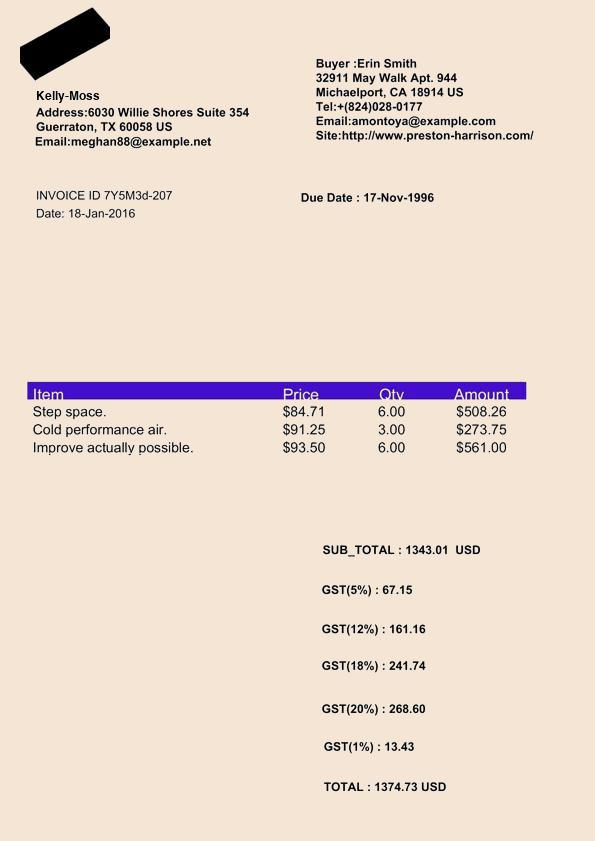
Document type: Invoice